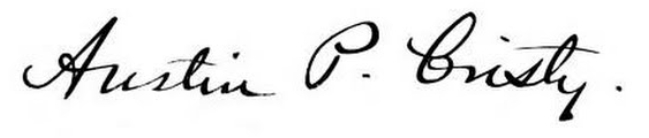
Signature of: austin p cristy